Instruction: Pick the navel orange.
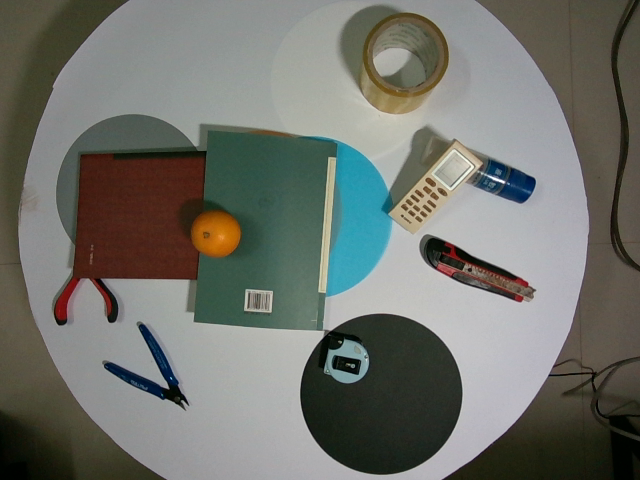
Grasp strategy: vertical